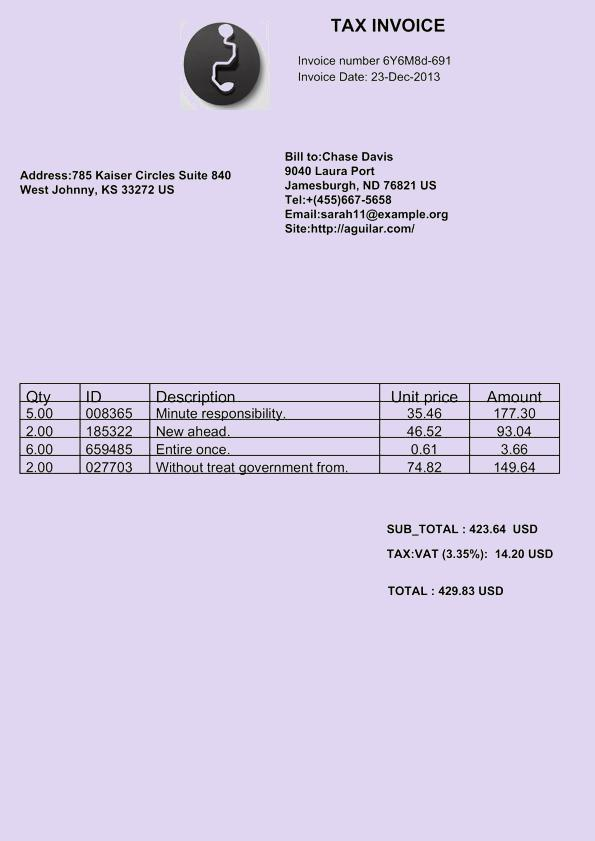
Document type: Invoice